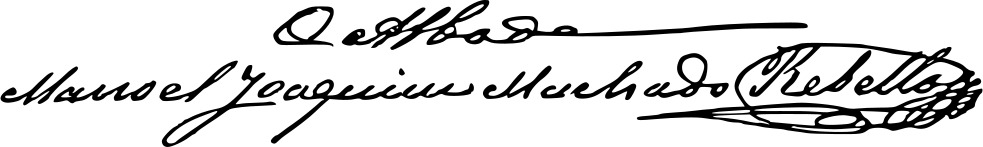
Signature of: manuel joaquim machado rebelo